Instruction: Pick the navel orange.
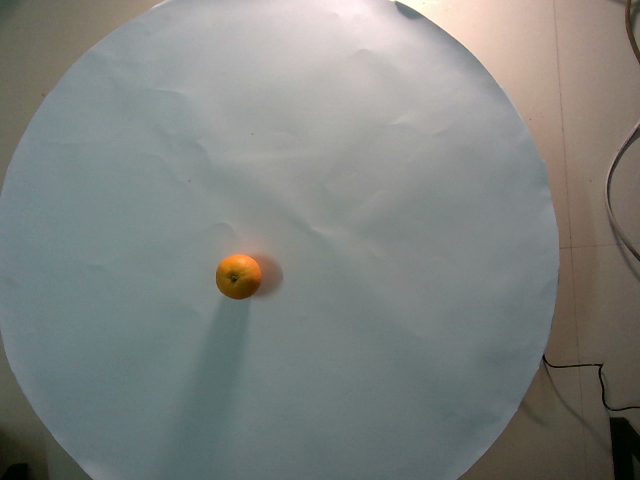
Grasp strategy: vertical